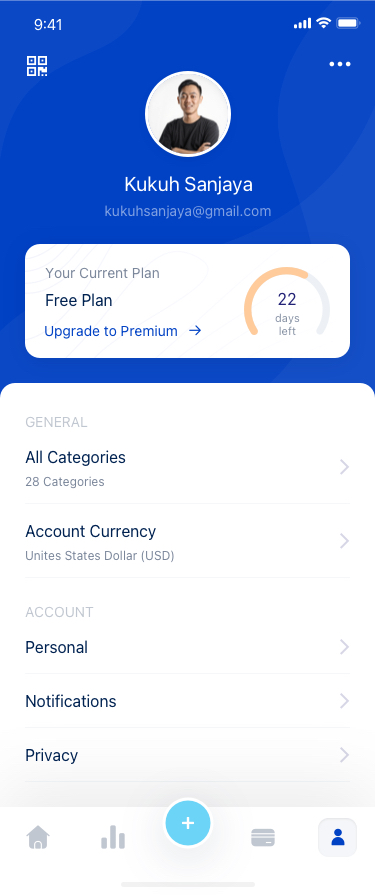
Text in this UI design:
Kukuh Sanjaya
kukuhsanjaya@gmail.com
Your Current Plan
Upgrade to Premium
Free Plan
22
days left
GENERAL
All Categories
28 Categories
Account Currency
Unites States Dollar (USD)
ACCOUNT
Personal
Notifications
Privacy
Sign out